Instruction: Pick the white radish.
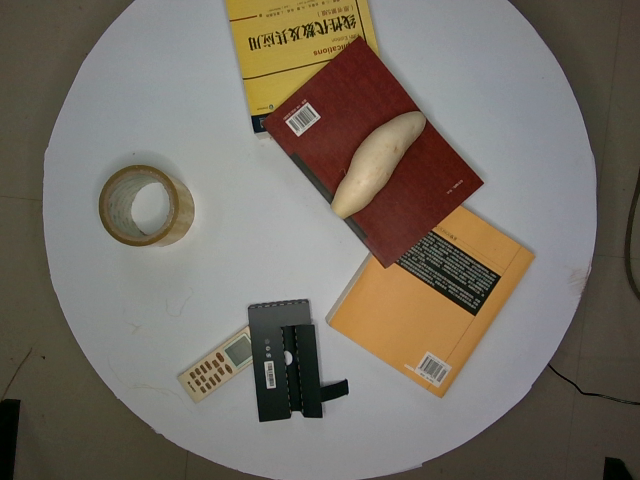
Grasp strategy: vertical